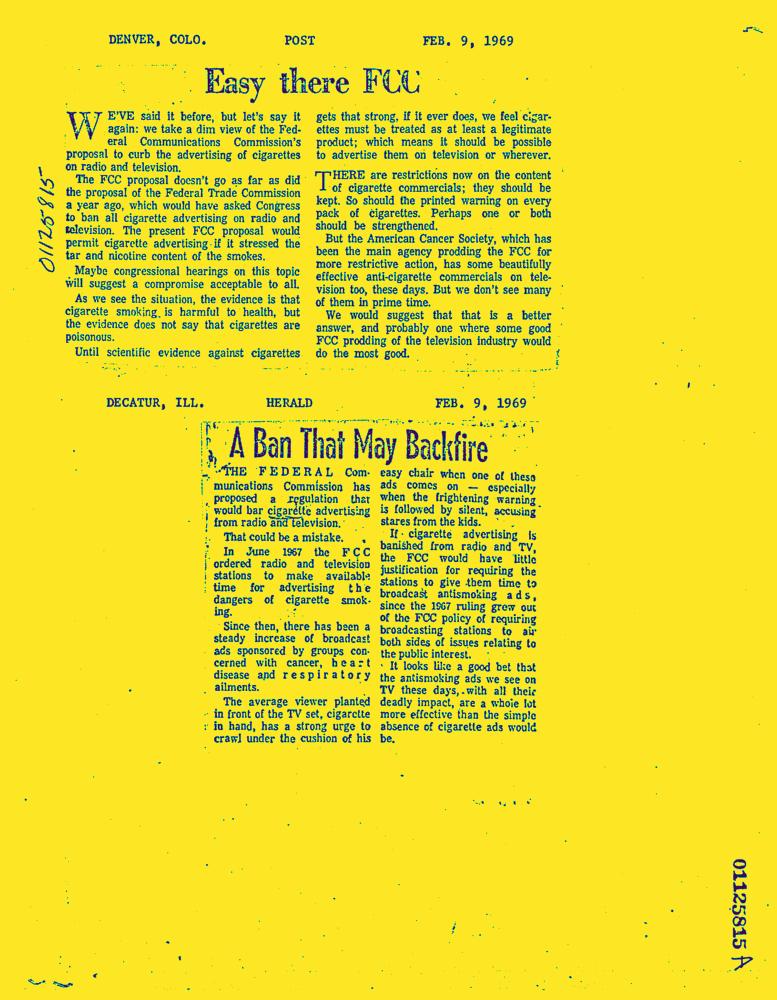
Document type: News-Article